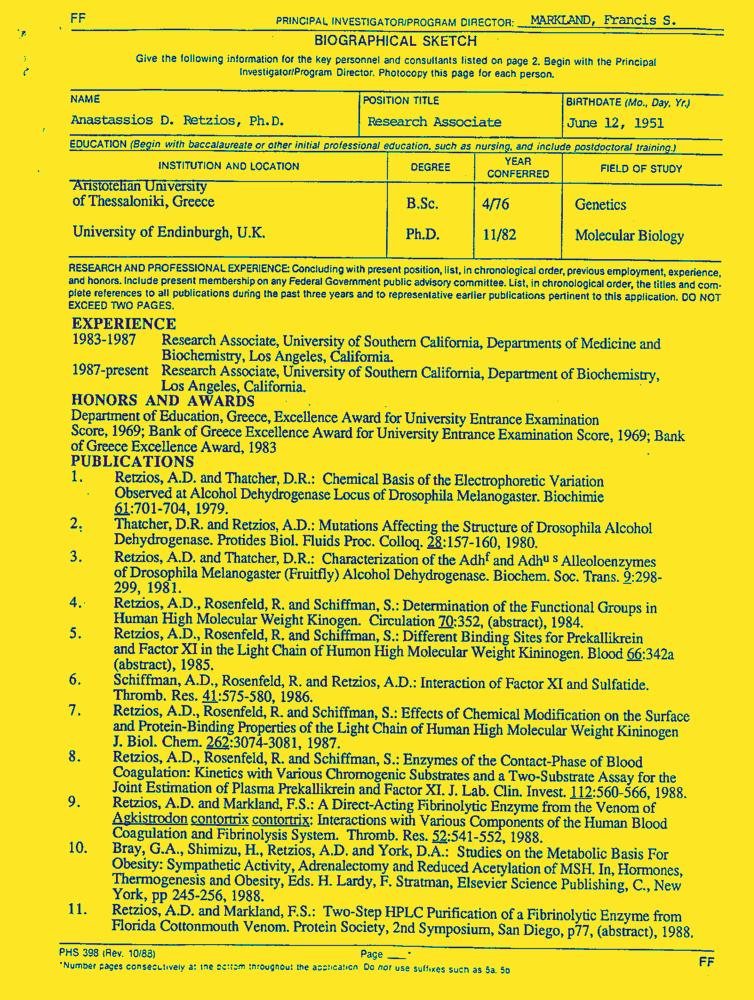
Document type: Resume-Doc